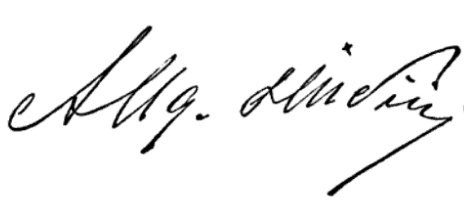
Signature of: augusto sindici